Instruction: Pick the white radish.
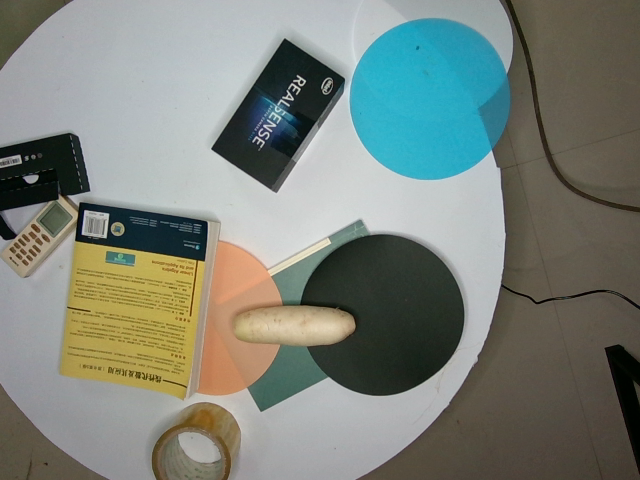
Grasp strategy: vertical